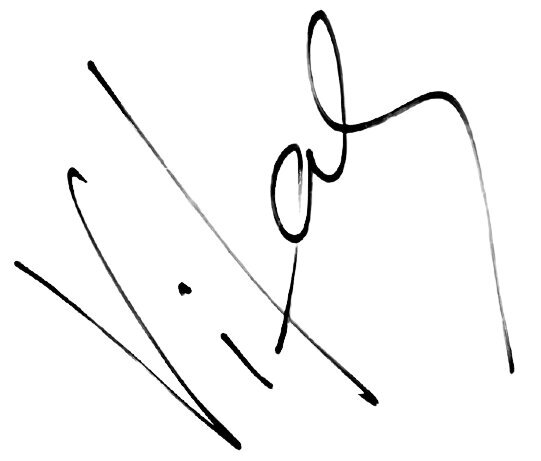
Signature of: vitas